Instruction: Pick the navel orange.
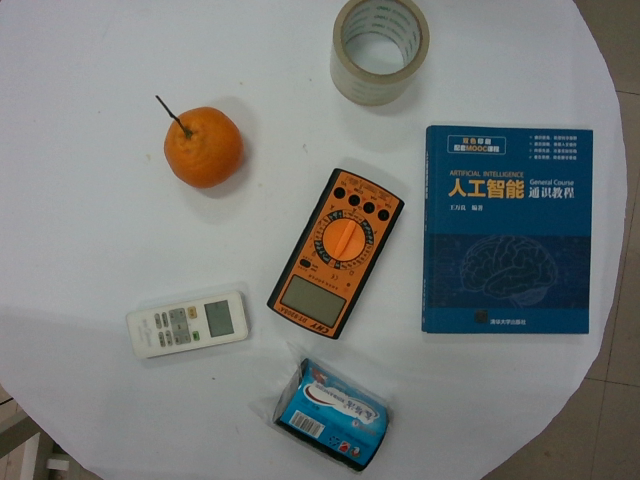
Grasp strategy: vertical